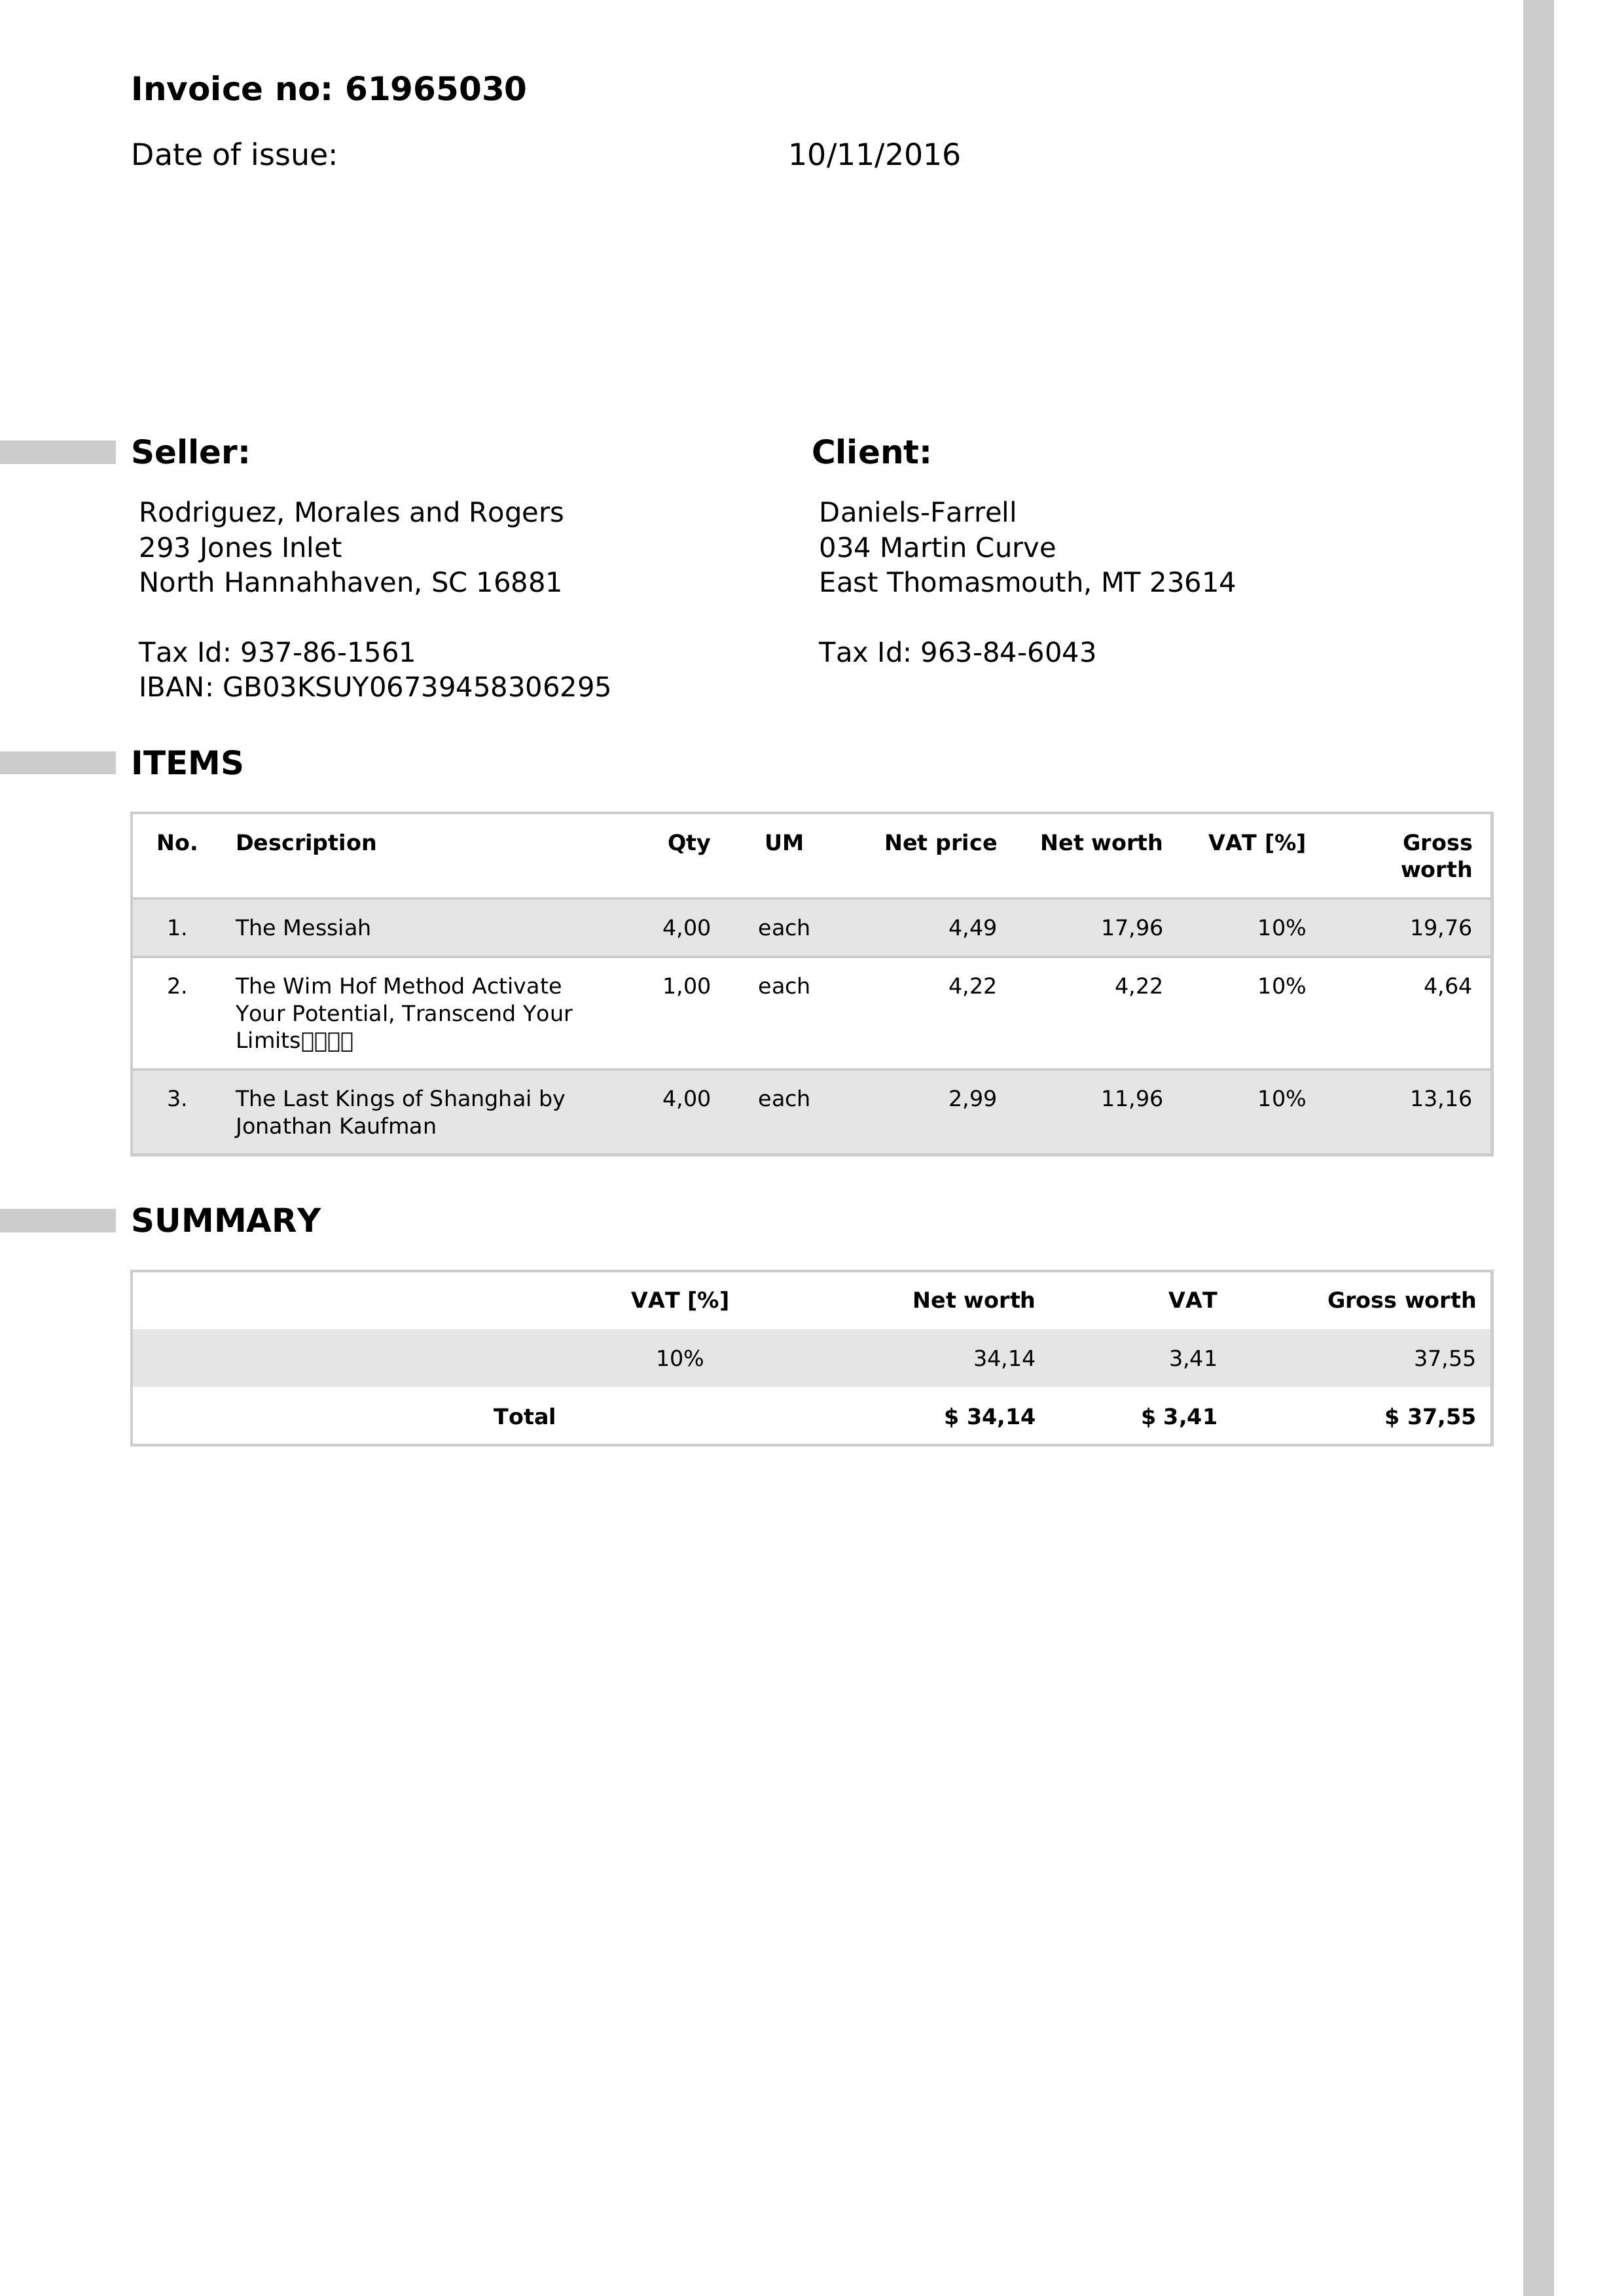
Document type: Invoice